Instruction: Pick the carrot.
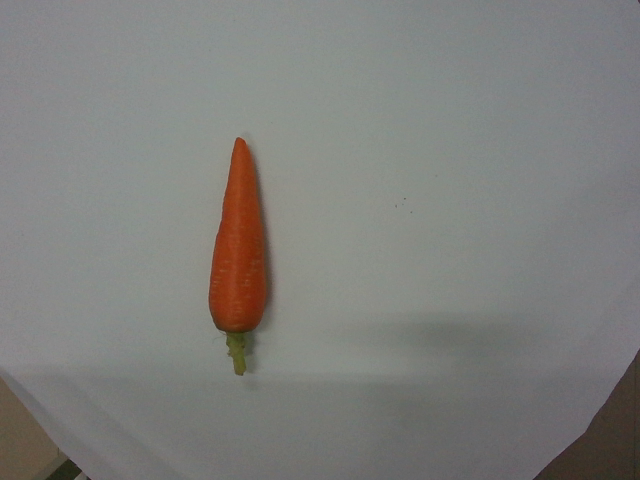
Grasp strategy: vertical